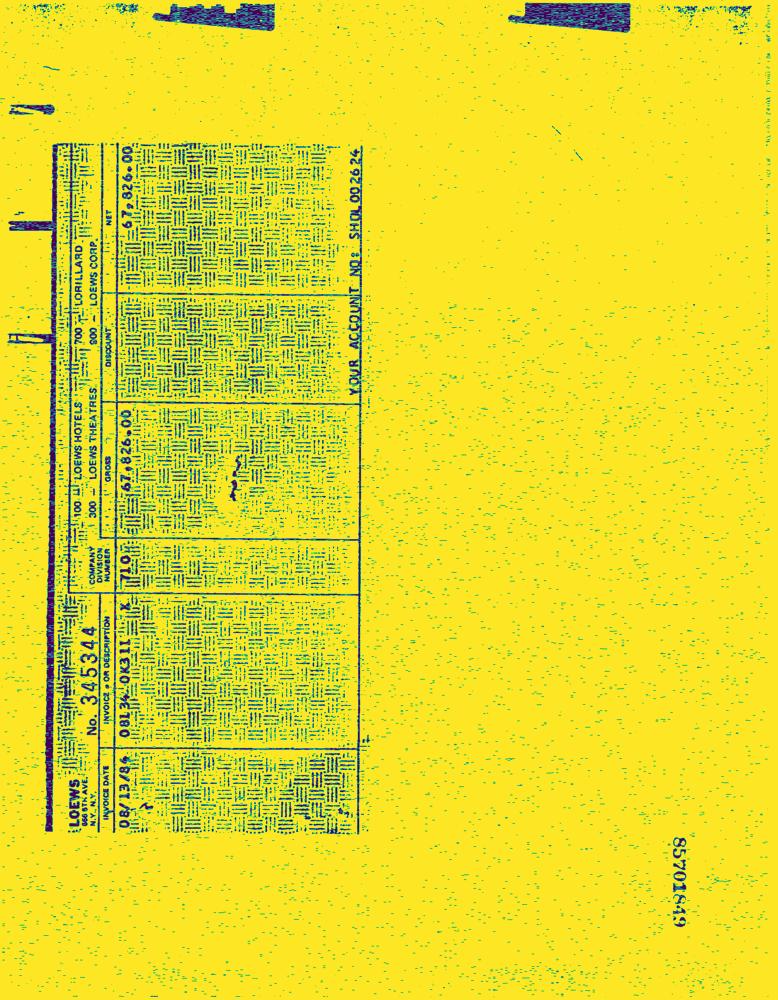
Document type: Invoice-Doc